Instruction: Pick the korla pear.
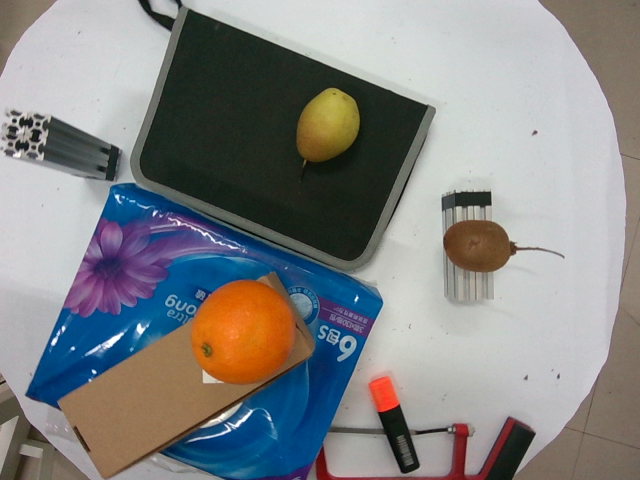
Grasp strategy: vertical